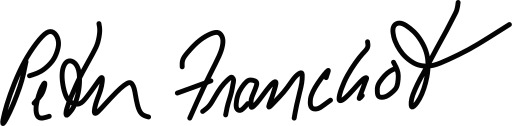
Signature of: peter franchot